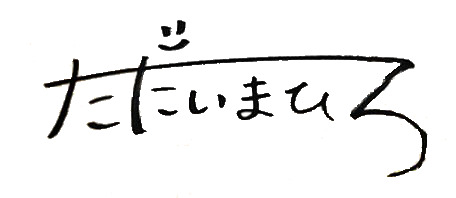
Signature of: mahiro tadai